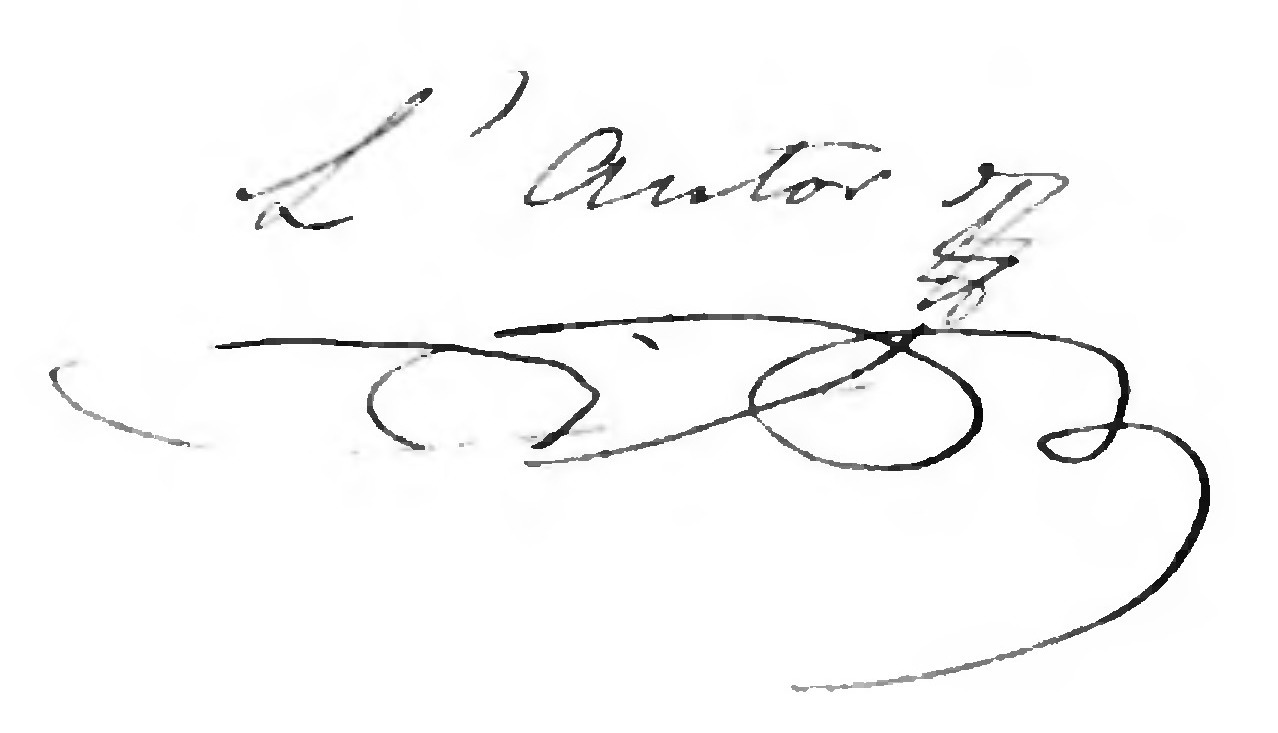
Signature of: felip jacint sala